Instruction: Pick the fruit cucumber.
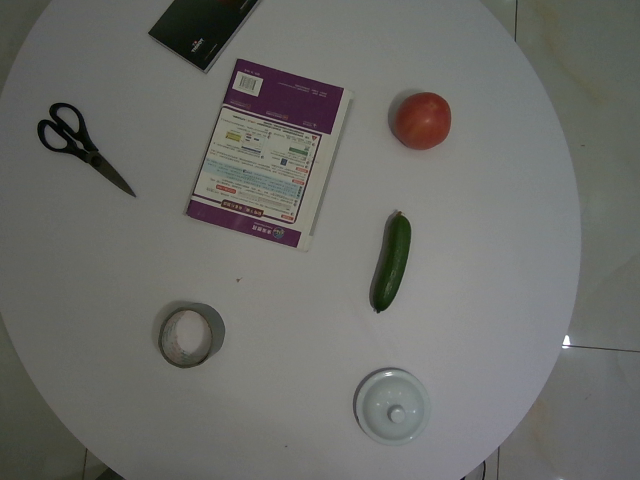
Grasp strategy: vertical